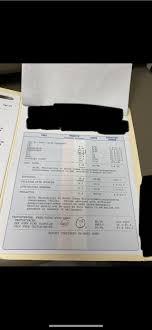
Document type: Invoice